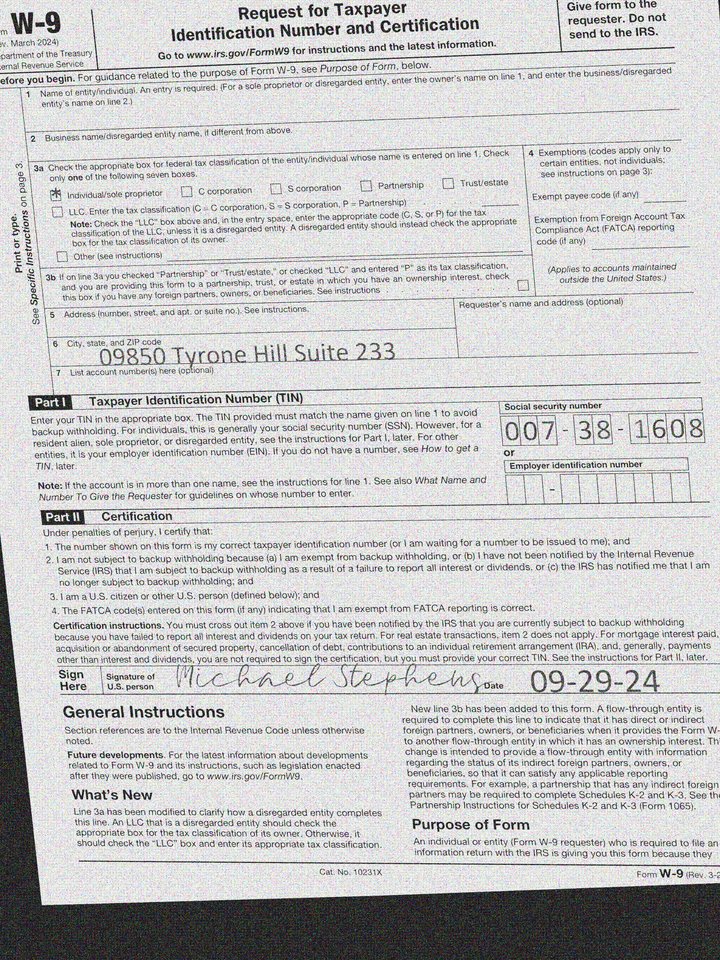
adr1: 09850 Tyrone Hill Suite 233
cbx: yes
ssn: 007381608
sdt: 09-29-24